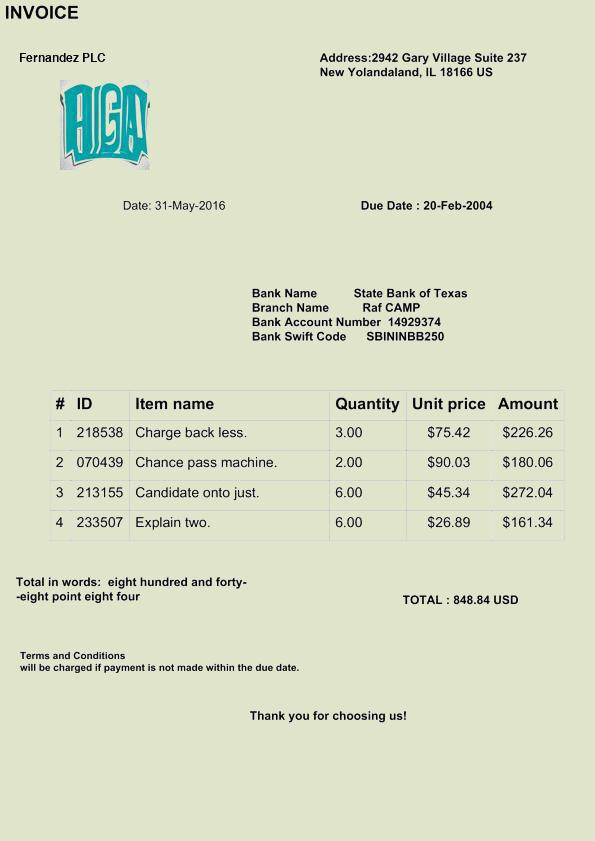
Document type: Invoice